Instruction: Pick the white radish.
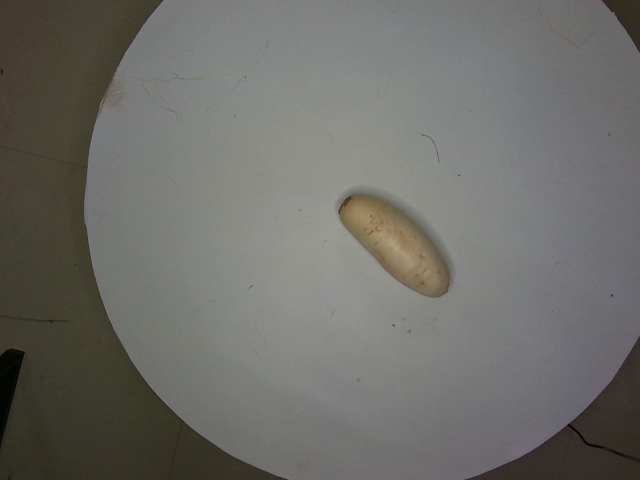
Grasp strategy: vertical